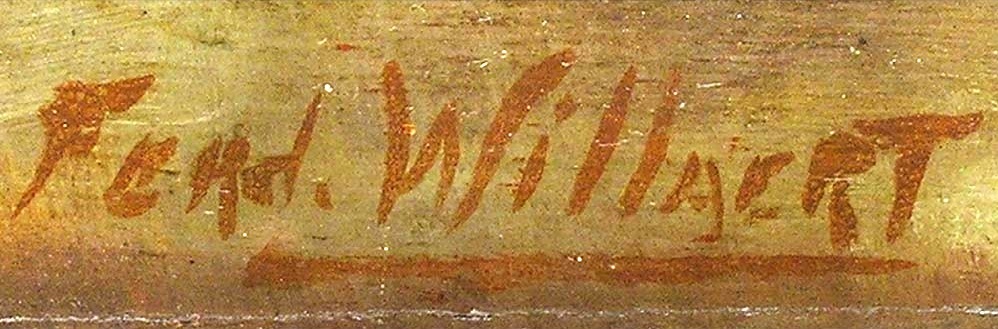
Signature of: ferdinand willaert